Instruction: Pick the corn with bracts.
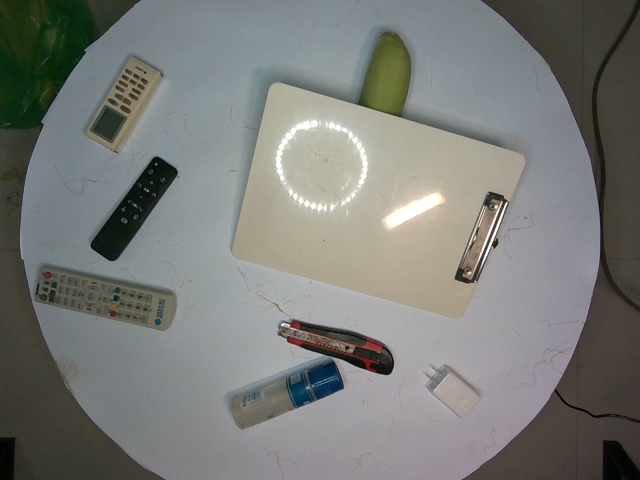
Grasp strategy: vertical